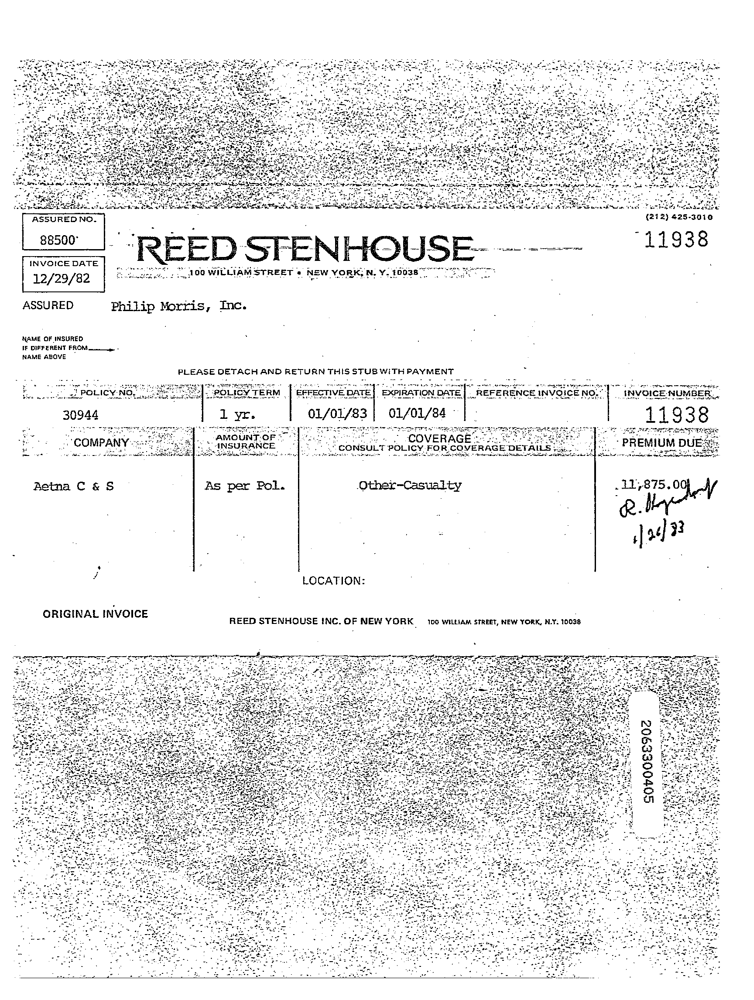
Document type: Invoice